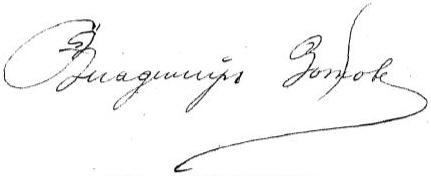
Signature of: vladimir zotov